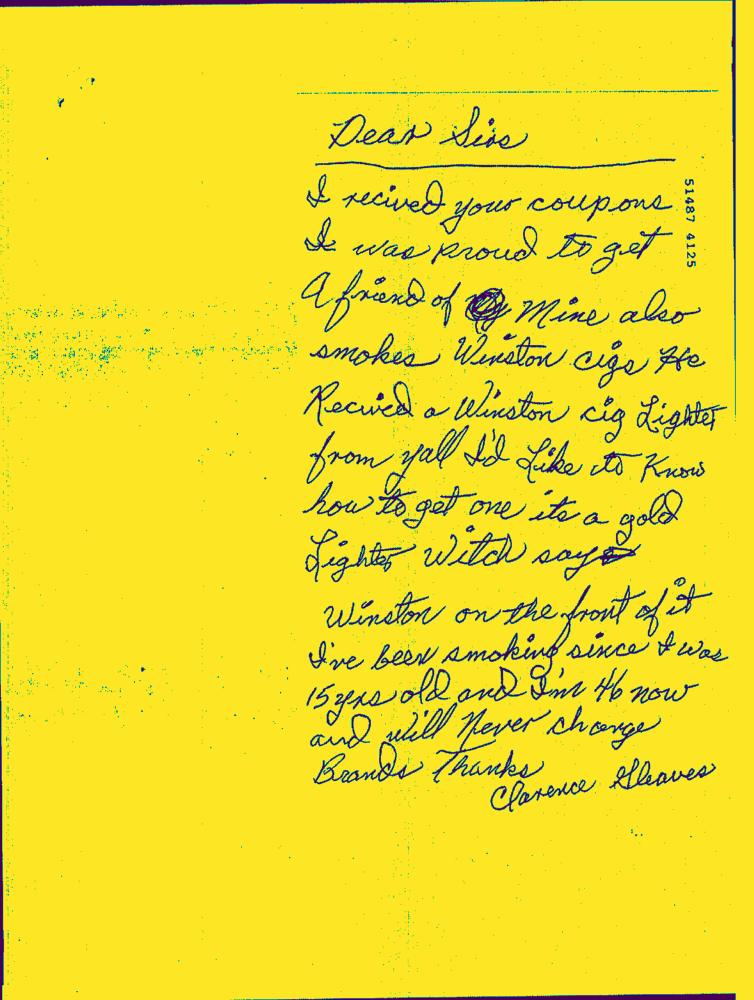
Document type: Hand-Written